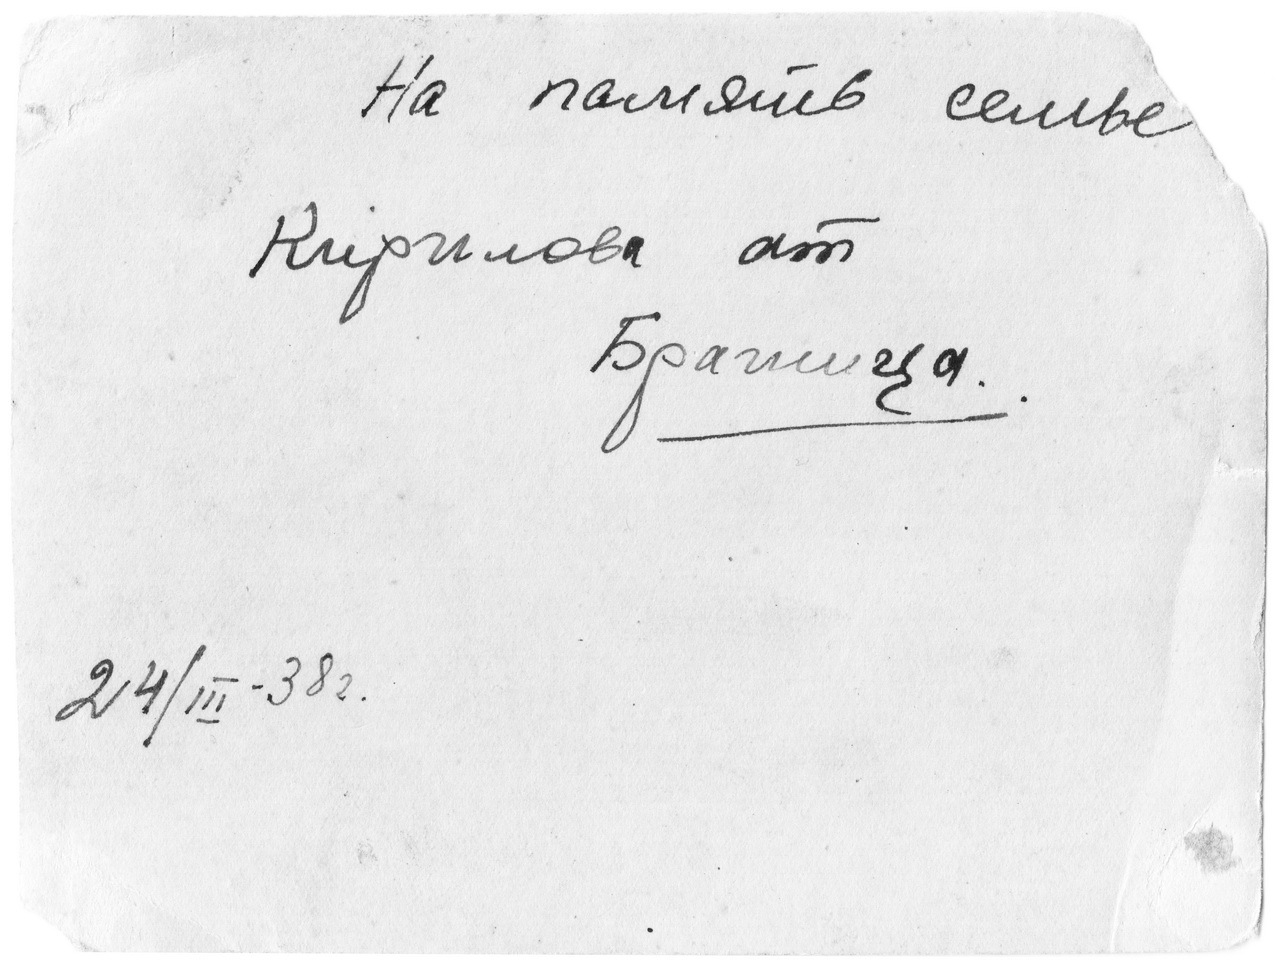
Signature of: nikolay braginets